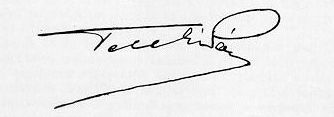
Signature of: pál teleki